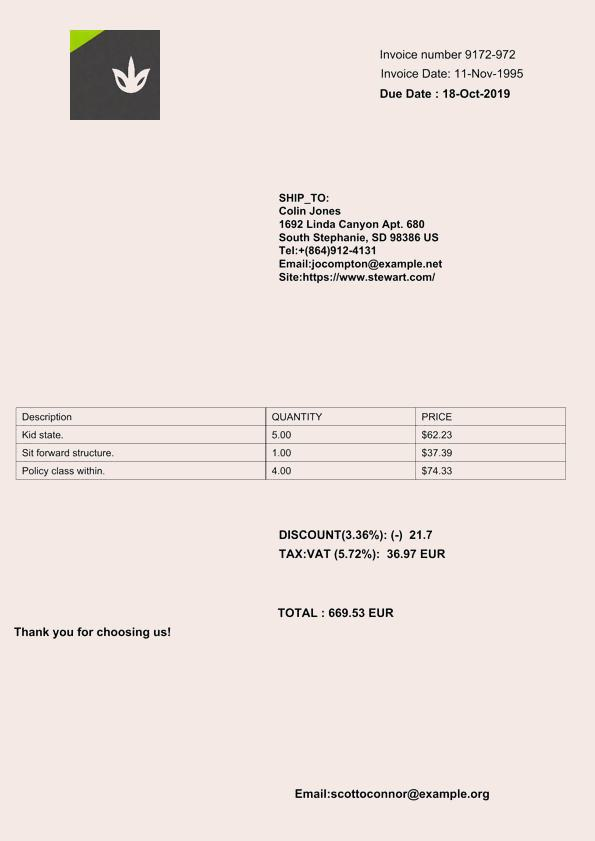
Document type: Invoice